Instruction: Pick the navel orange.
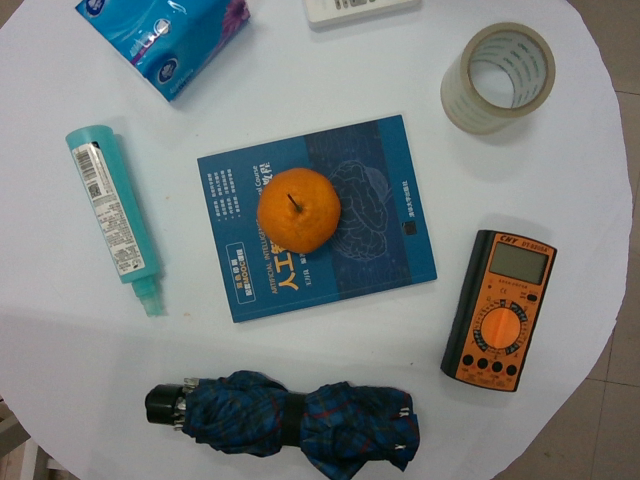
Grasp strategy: vertical